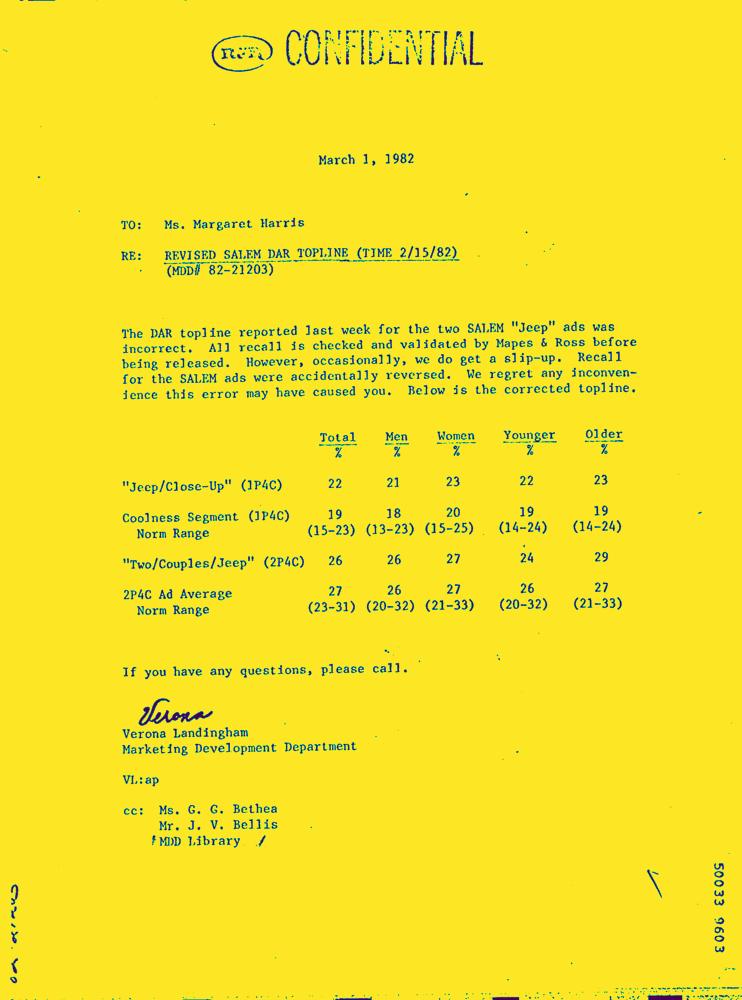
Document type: Letter-Doc